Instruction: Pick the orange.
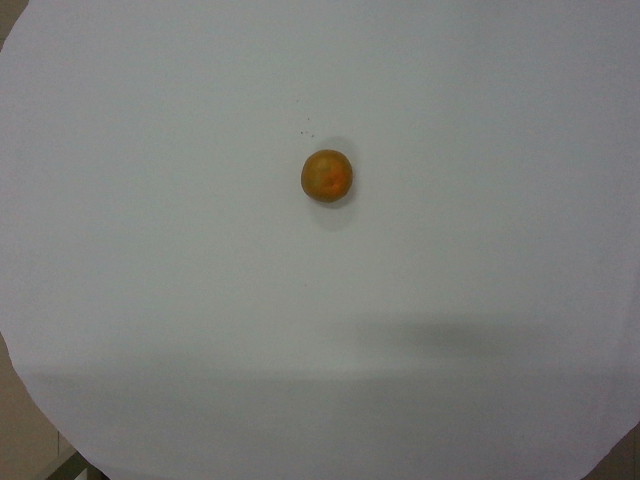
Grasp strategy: vertical